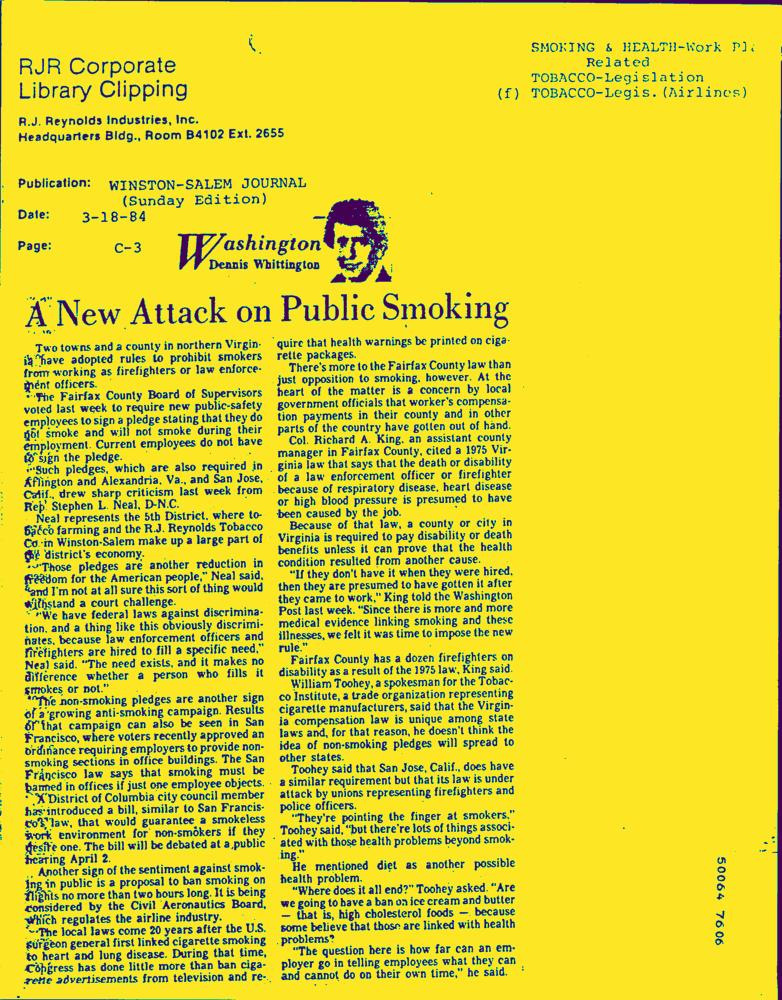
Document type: Letter-Doc